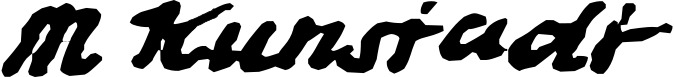
Signature of: meir kunstadt